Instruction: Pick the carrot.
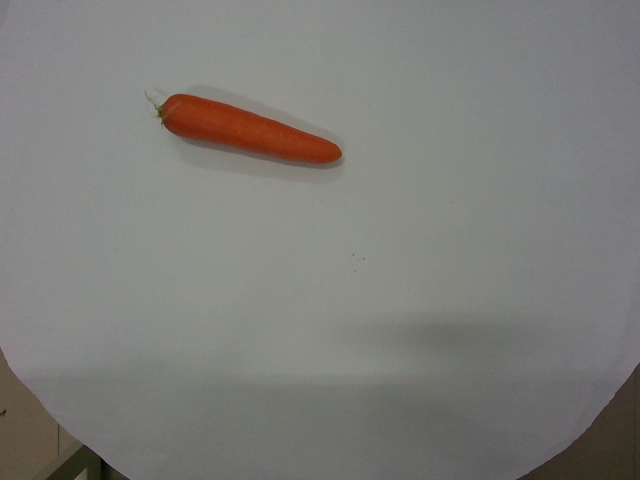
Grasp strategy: vertical